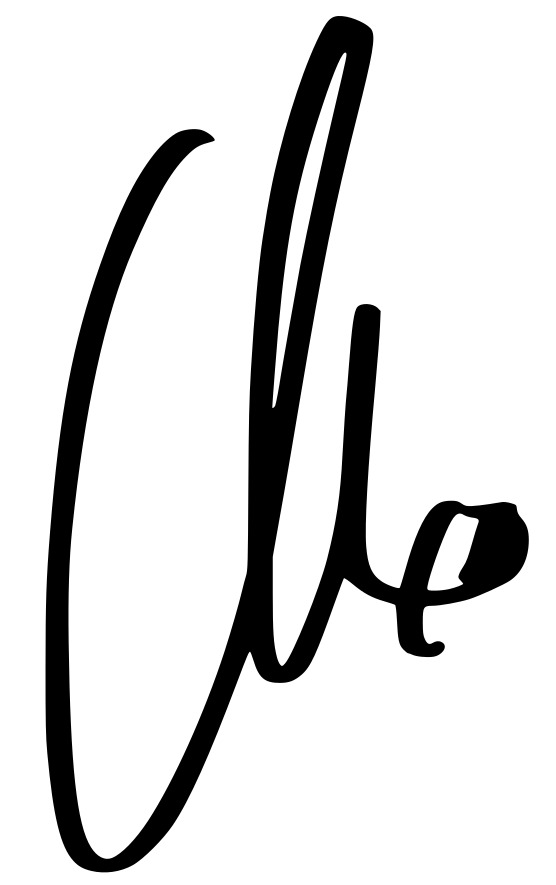
Signature of: the weeknd